Can you pull out the amount in words, numerical amount, payee's name, date of the cheque, and the bank's name from the image?
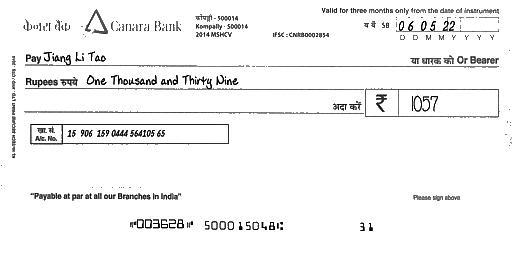
amt_in_words: One Thousand and Thirty Nine
amt_in_figures: 1057
payee_name: Jiang Li Tao
bank_name: Canara Bank
cheque_date: 06/05/22